Question: What appears to be the issue?
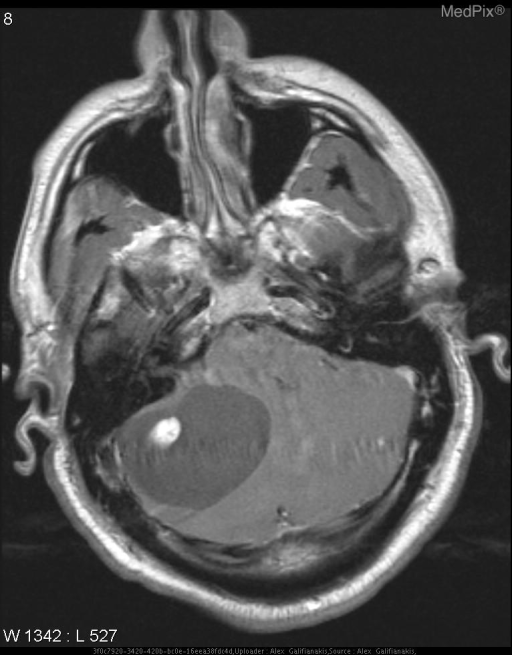
Answer: The findings suggest CT: Large cystic mass in the right cerebellar hemisphere with rounded mural soft tissue nodule.
MR: Cystic right cerebellar hemisphere mass with enhancing mural nodule.. Fluid signal mass in the right cerebellar hemisphere with enhancing mural nodule.. The patient might have a history of 33 year old male with increasing headaches and dizziness..